Question: What appears to be the issue?
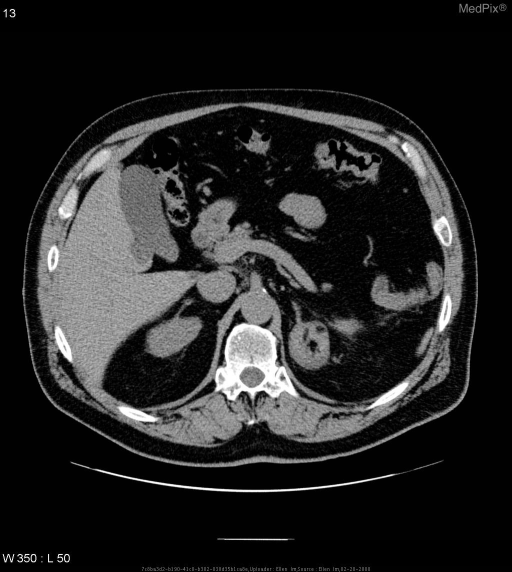
Answer: The findings suggest -solitary left adrenal mass measuring 2.8cm in diameter
- focal areas of hypodensity within a circumscrimed higher attenuation mass.
-no areas of calcification. Axial CT image revealing a left adrenal mass measuring 2.8cm in diameter.  Areas of decreased density equivalent to the attenuation of adipose tissue within a well circumscribed lesion of higher attenuation.. The patient might have a history of 68 yo male with history of gross hematuria with no other complaints.